Can you pull out the amount in words, numerical amount, payee's name, date of the cheque, and the bank's name from the image?
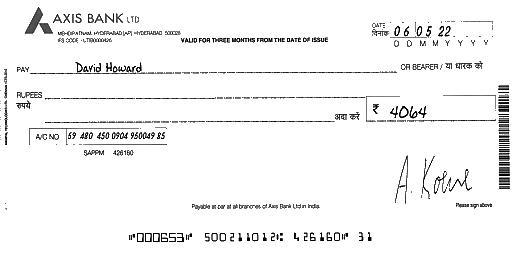
amt_in_words:
amt_in_figures: 4064
payee_name: David Howard
bank_name: AXIS BANK
cheque_date: 06/05/22